Question: In what way does the history help explain the case?
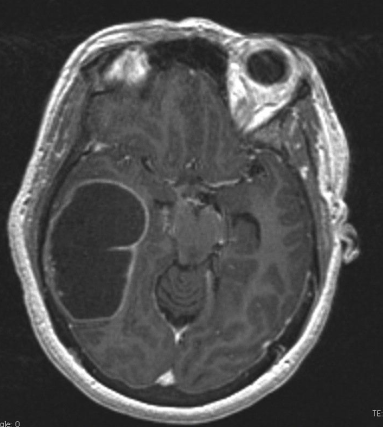
Answer: The patient's history of 52 yo woman presented with headaches and mental status changes. Hx of L breast SCCa three years ago treated at that time with lumpectomy & chemoradiotherapy. is key in understanding the case.